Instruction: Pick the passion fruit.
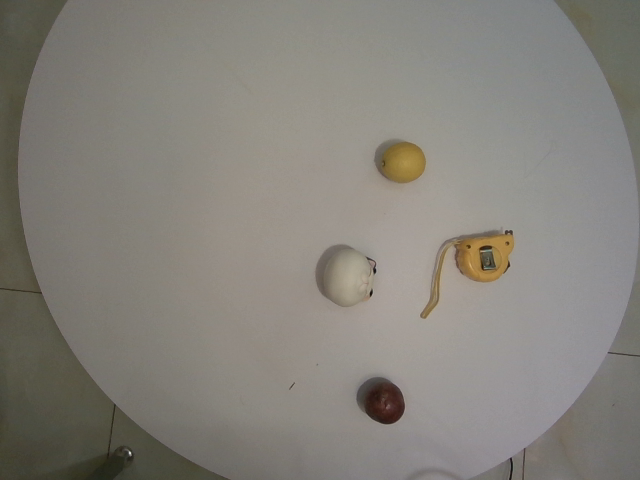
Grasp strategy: vertical